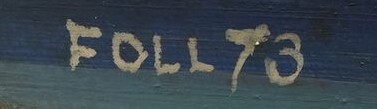
Signature of: dobroslav foll